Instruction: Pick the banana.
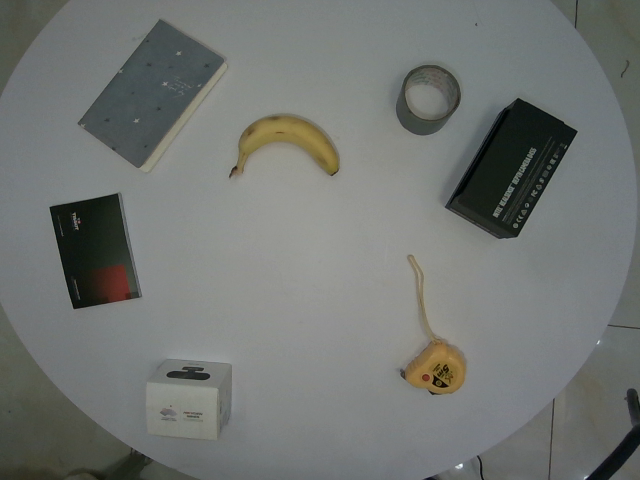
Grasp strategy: vertical